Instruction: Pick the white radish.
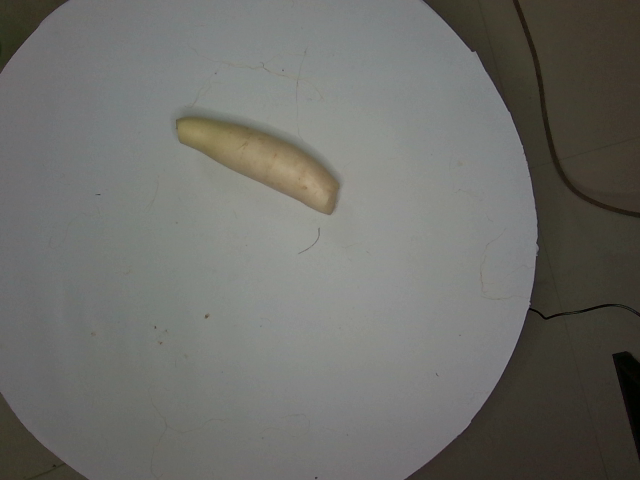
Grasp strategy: vertical